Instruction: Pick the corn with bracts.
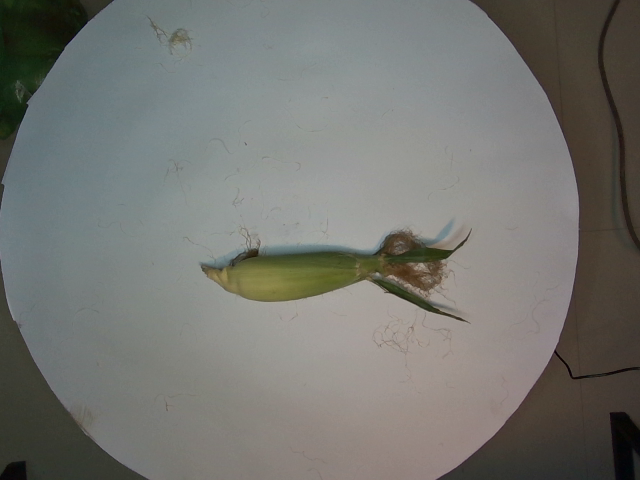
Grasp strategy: vertical